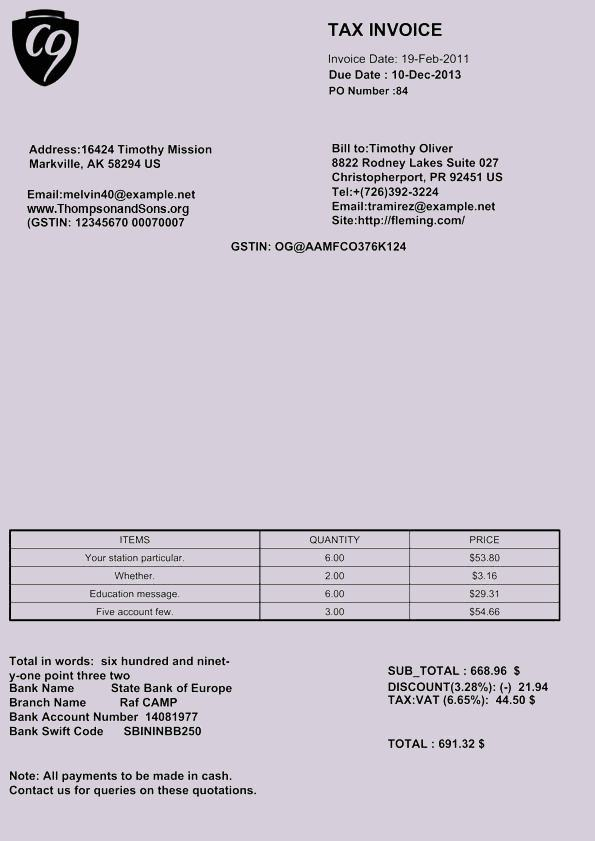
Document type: Invoice